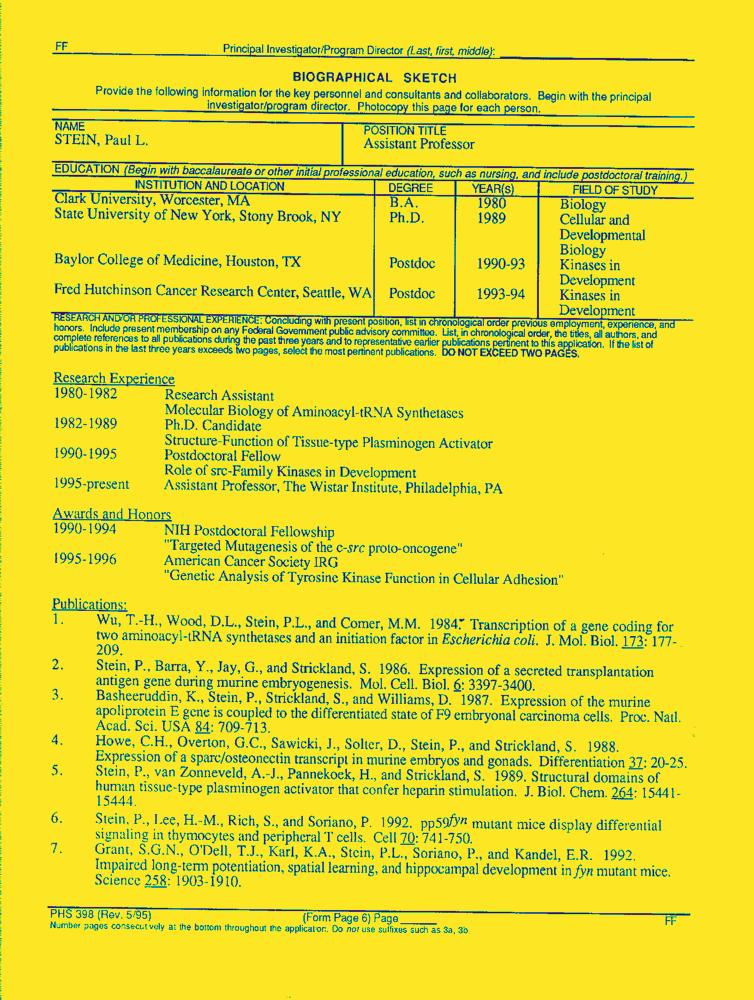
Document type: Resume-Doc